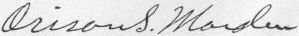
Signature of: orison swett marden